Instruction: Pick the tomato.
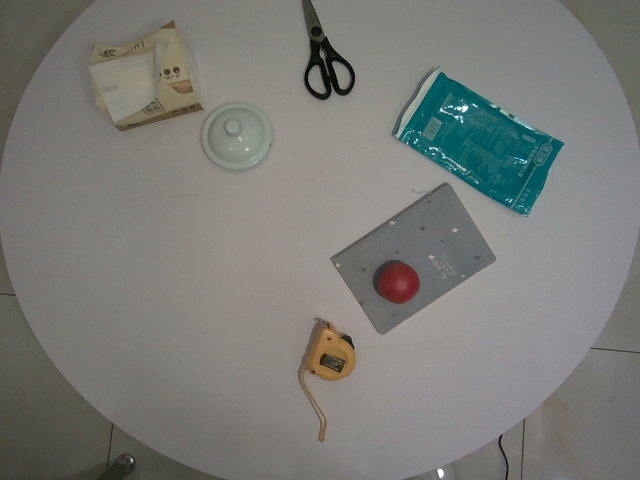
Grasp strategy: vertical